Question: What do the imaging results show?
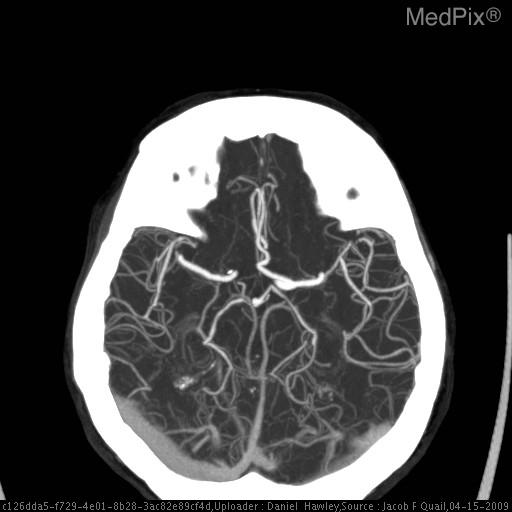
Answer: The imaging shows Stroke protocol consisted of noncontrast head CT, CT perfusion mapping, and CTA of the head and neck.

Initial noncontrast head CT scan demonstrated no evidence of intracranial hemorrhage.  No dense middle cerebral artery sign or evidence of loss of gray and white matter differentiation.  There was subtle asymmetry of right parietal sulci compared to left.

CT perfusion demonstrated abnormally prolonged MTT (mean transit time), in a wedge-shaped configuration, involving the distal M3 distribution of the right MCA in the right posterior parietal lobe and posterior frontal lobe.

Cerebral blow flow (rCBF) in these two regions was also mildly diminished.

Cerebral blood volume (rCBV) in these two regions was relatively normal; however, within the centers of the two wedge-shaped areas of abnormal perfusion there were small areas of decreased blood volume.  The summary tissue at risk map indicates a small region of core infarct with a larger region of penumbra.

CT angiogram of the neck and head demonstrated no proximal occlusion to the anterior or posterior circulation.

MRI performed 6 days later demonstrates subacute infarct in the region of ischemia noted acutely with increased flair and diffusion-weighted signal in the area of interest. Axial CT angiography maximal intensity projection demonstrates no proximal small vessel occlusion.  Incidentally noted absence of the right A1 segment.  No large region of asymmetry in the M3 distribution..